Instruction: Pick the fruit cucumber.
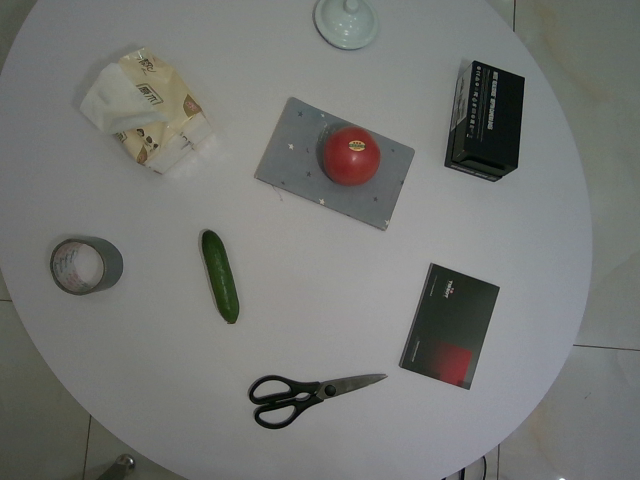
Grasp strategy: vertical